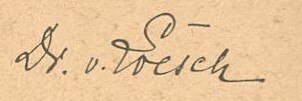
Signature of: karl christian loesch